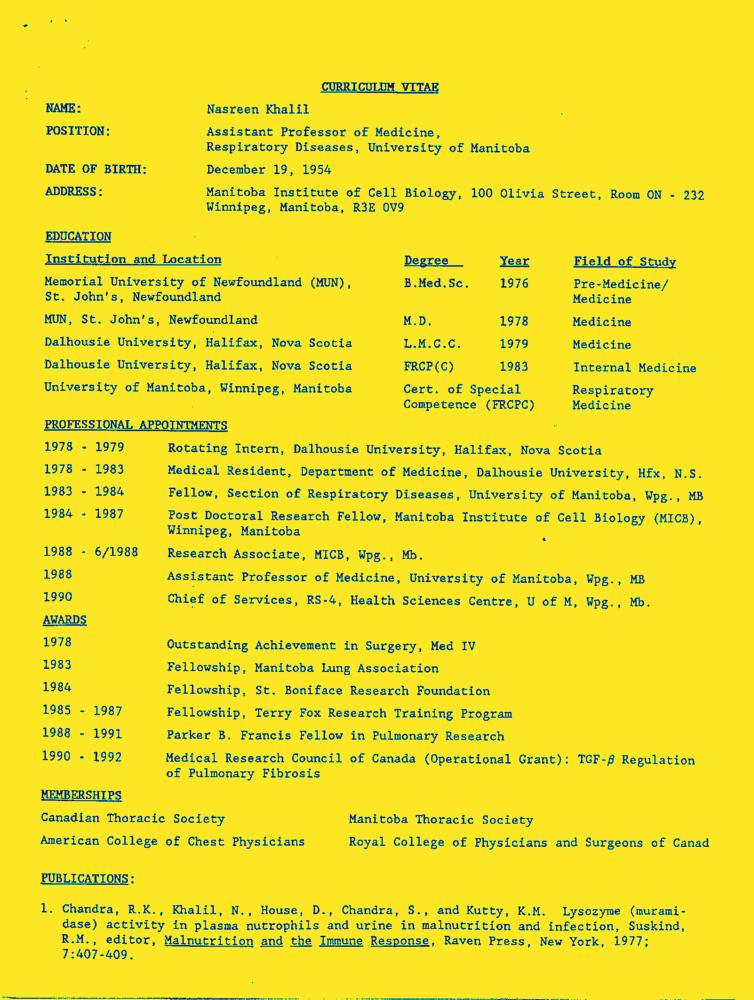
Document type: Resume-Doc